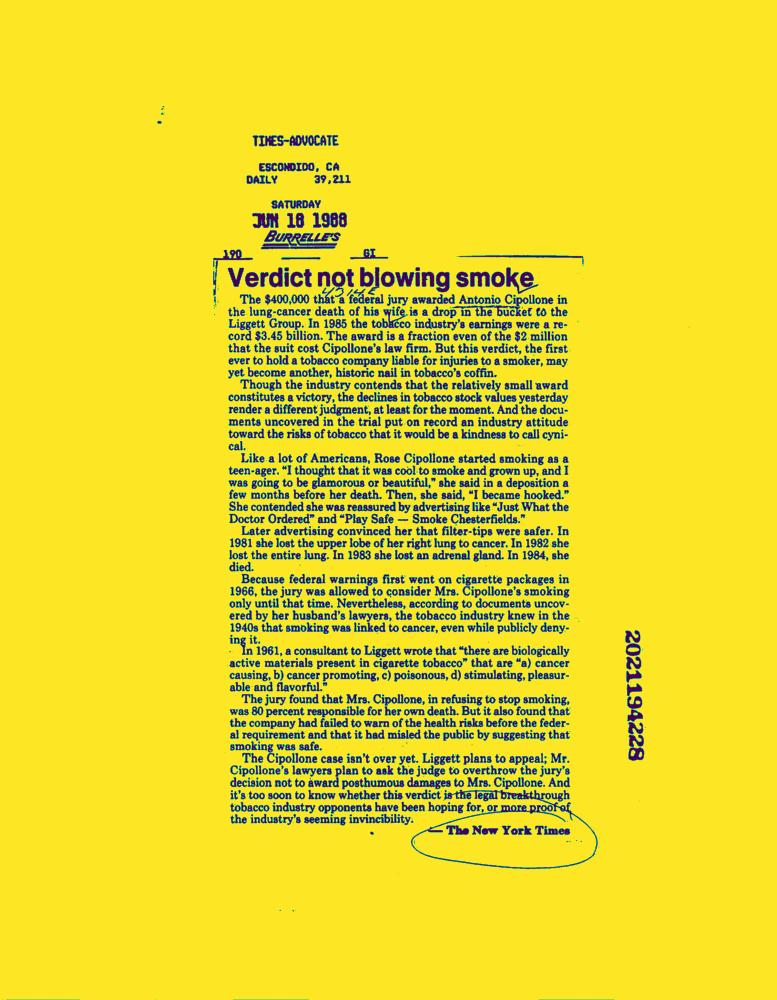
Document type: News-Article